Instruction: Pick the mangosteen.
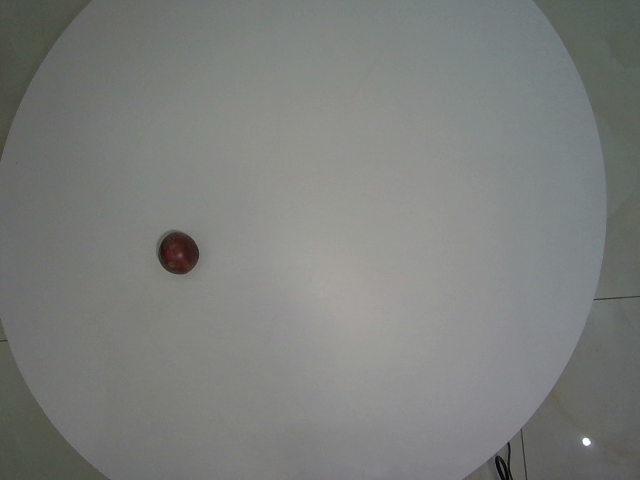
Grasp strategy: vertical